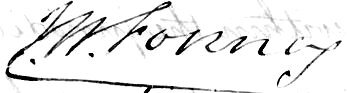
Signature of: john weiss forney